Question: What do the imaging results show?
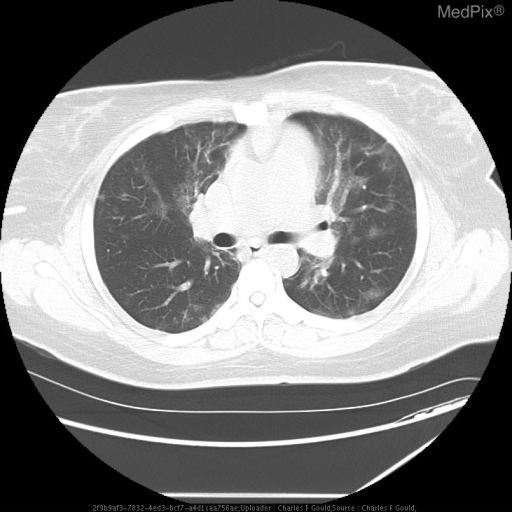
Answer: The imaging shows Summary of Image Findings:
CXR:

Unremarkable chest radiograph obtained at admission.

Frontal chest radiograph taken 48 hours after admission demonstrating ill-defined ground glass opacities within the bilateral suprahilar regions.  There is also a retrocardiac opacity.  Atypical or viral infectious process.  A CT was recommended.  The admission chest x-ray was unremarkable.

Frontal chest radiograph taken at 72hrs demonstrates interval placement of endotracheal tube and right-sided central venous catheter.  New right-sided subcutaneous air.  Hypoinflation and mils increased interstitial markings of the lungs.

Portable chest radiograph demonstrates interval development of moderate right-sided pneumothorax

CT:
Chest CT demonstrating diffuse patchy bilateral upper and lower lobe groundglass opacities.  Differential considerations include PCP and CMV pneumonia as well as other opportunistic infection.  This could represent hypersensitivity pneumonitis. Chest CT demonstrating diffuse patchy bilateral upper and lower lobe groundglass opacities..